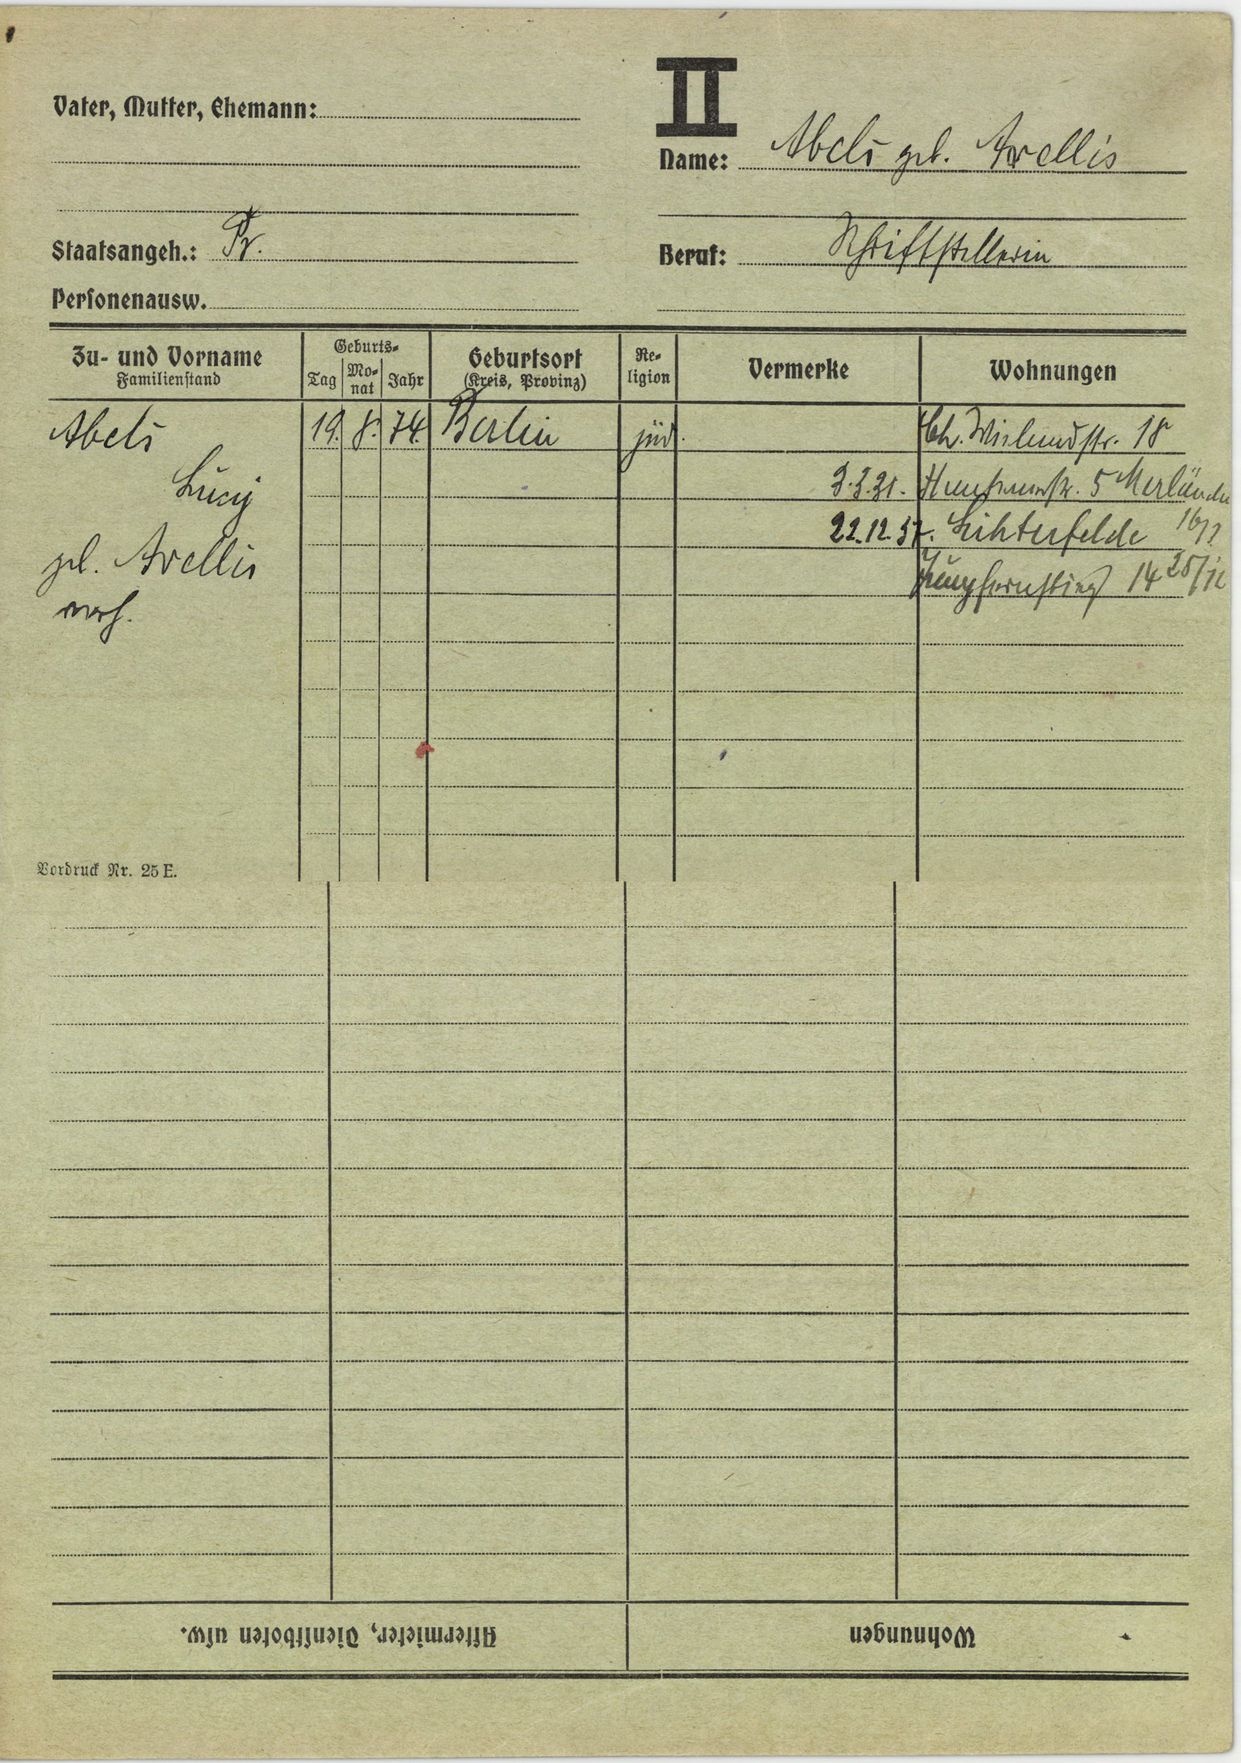
Abeli geb. Arellis